Question: What type of tax is indicated in the document, personal property or real estate?
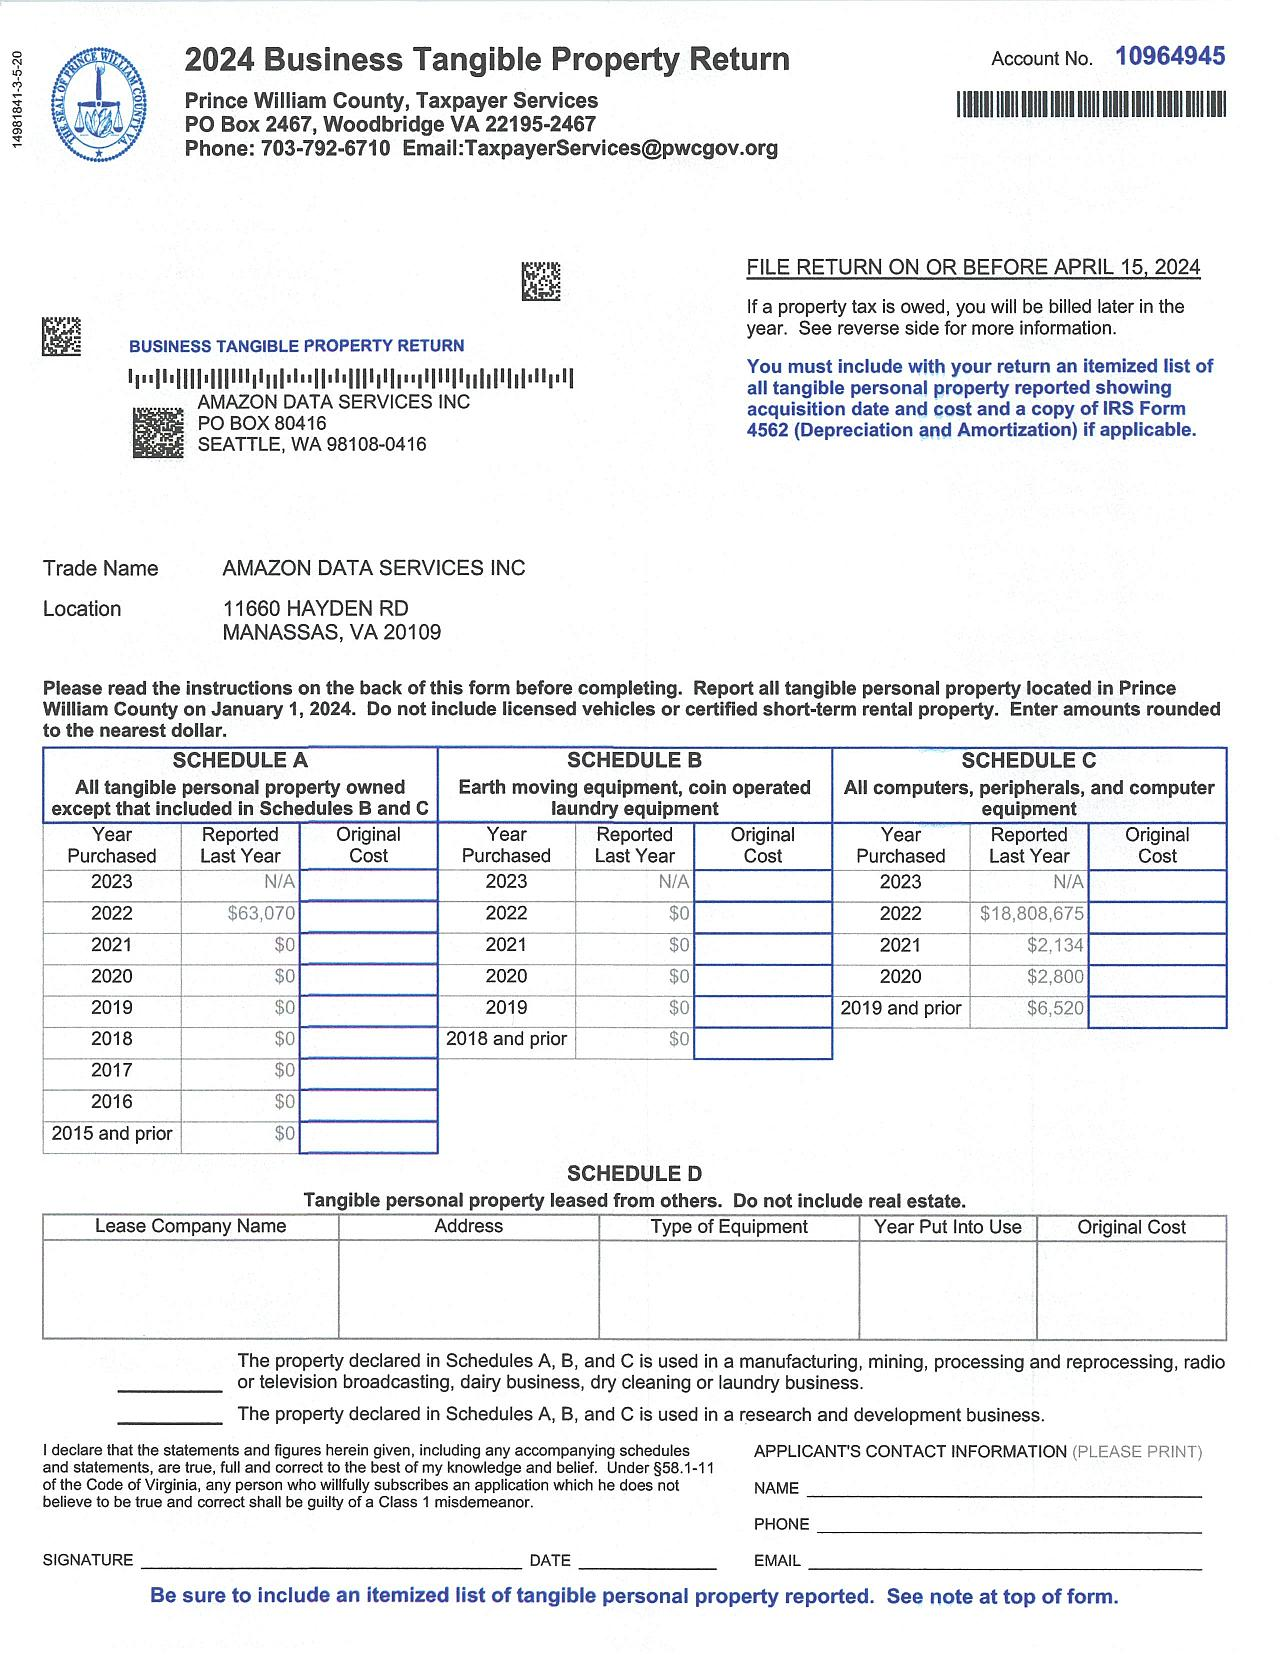
Answer: "Business Tangible Property"